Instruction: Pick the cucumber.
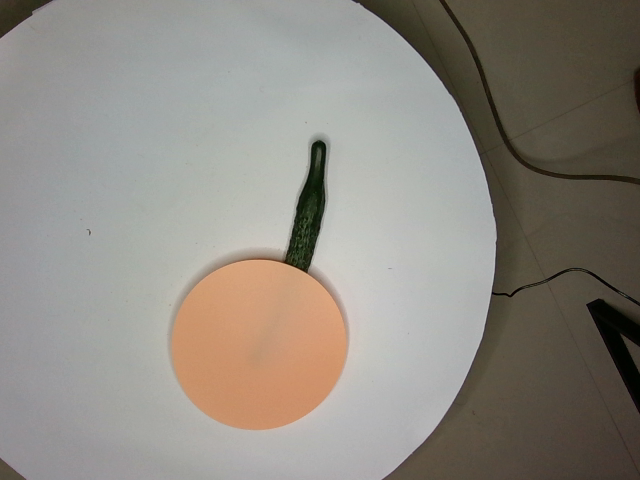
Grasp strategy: vertical